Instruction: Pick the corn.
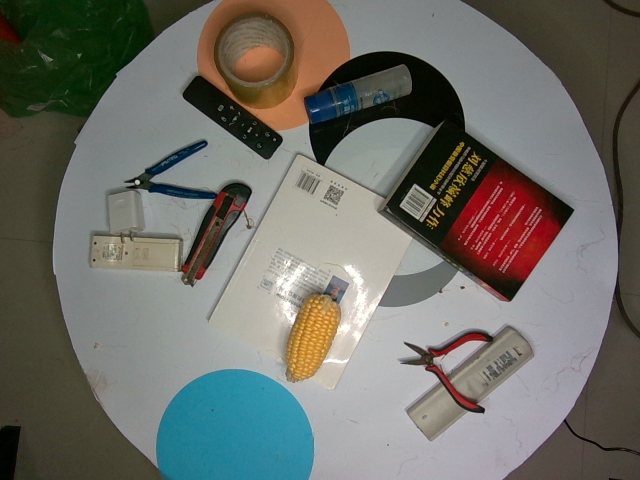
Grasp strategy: vertical